Please extract the written amount, numerical amount, recipient's name, date on the cheque, and the bank's name from the image.
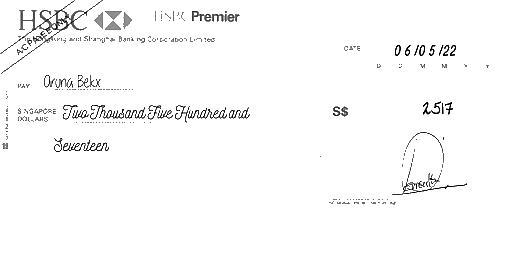
amt_in_words: Two Thousand Five Hundred and Seventeen
amt_in_figures: 2517
payee_name: Aruna Bekx
bank_name: HSBC
cheque_date: 06/05/22